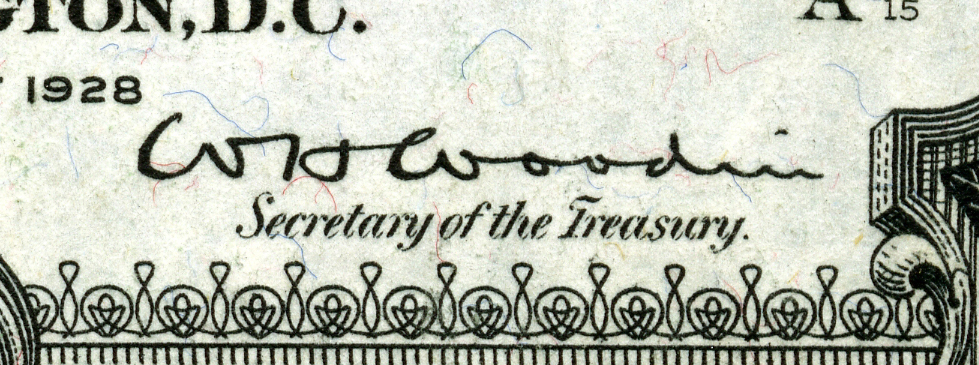
Signature of: william h woodin